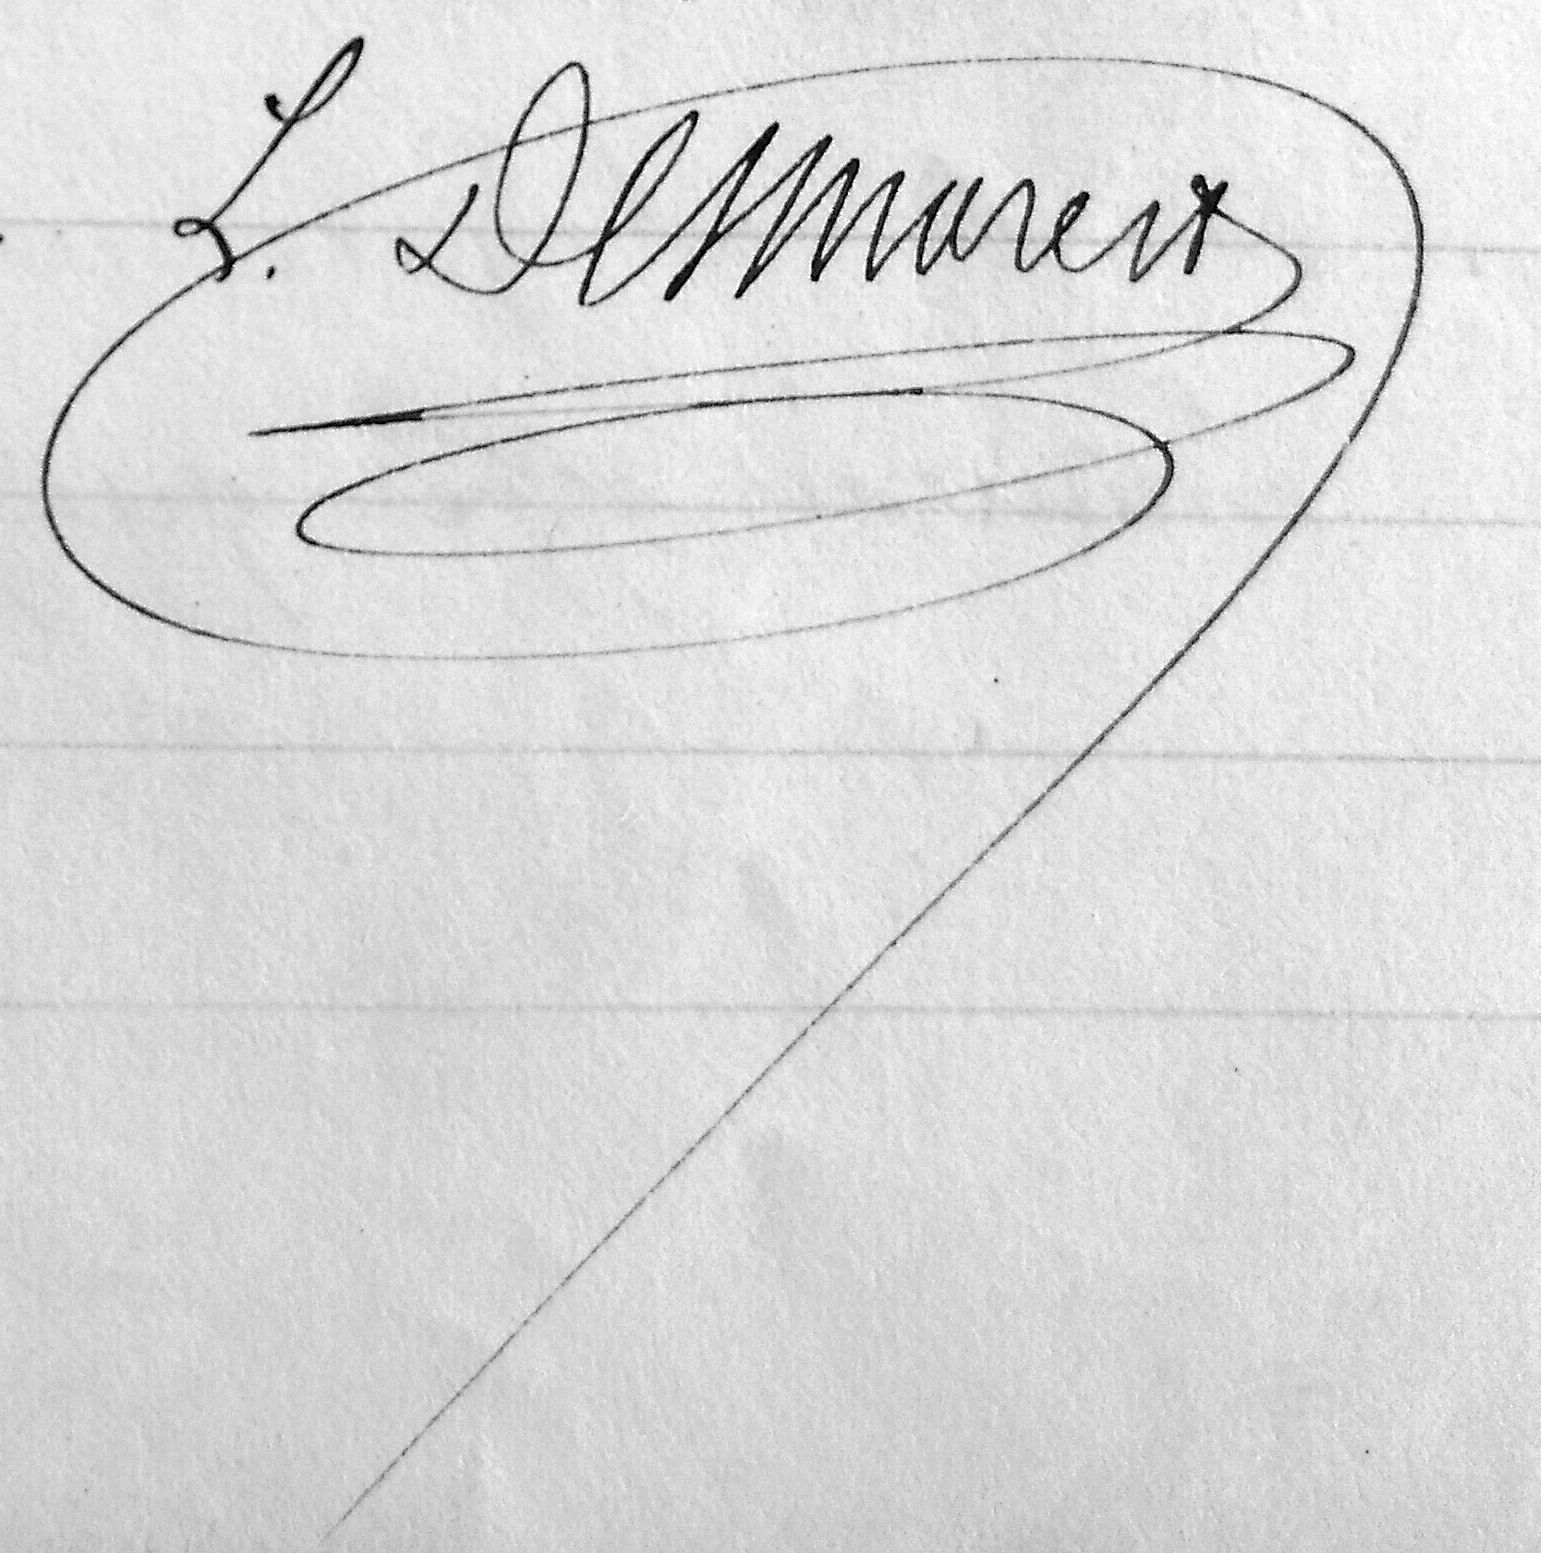
Signature of: louis françois desmarest